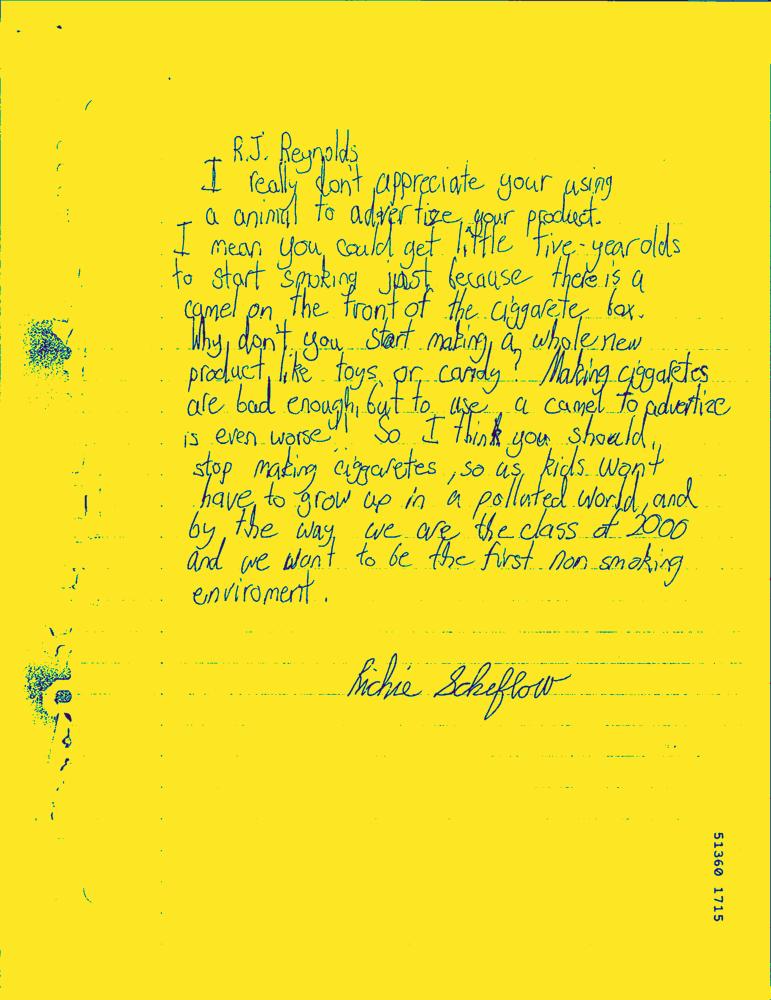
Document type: Hand-Written